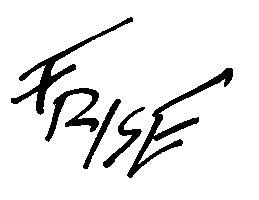
Signature of: jimmy frise